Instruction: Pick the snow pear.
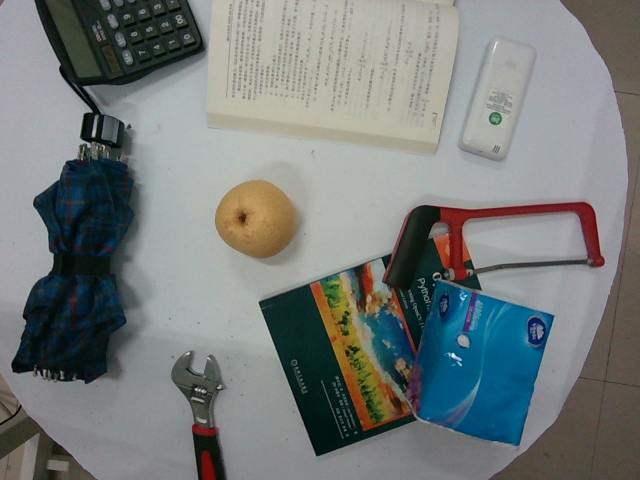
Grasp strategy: vertical